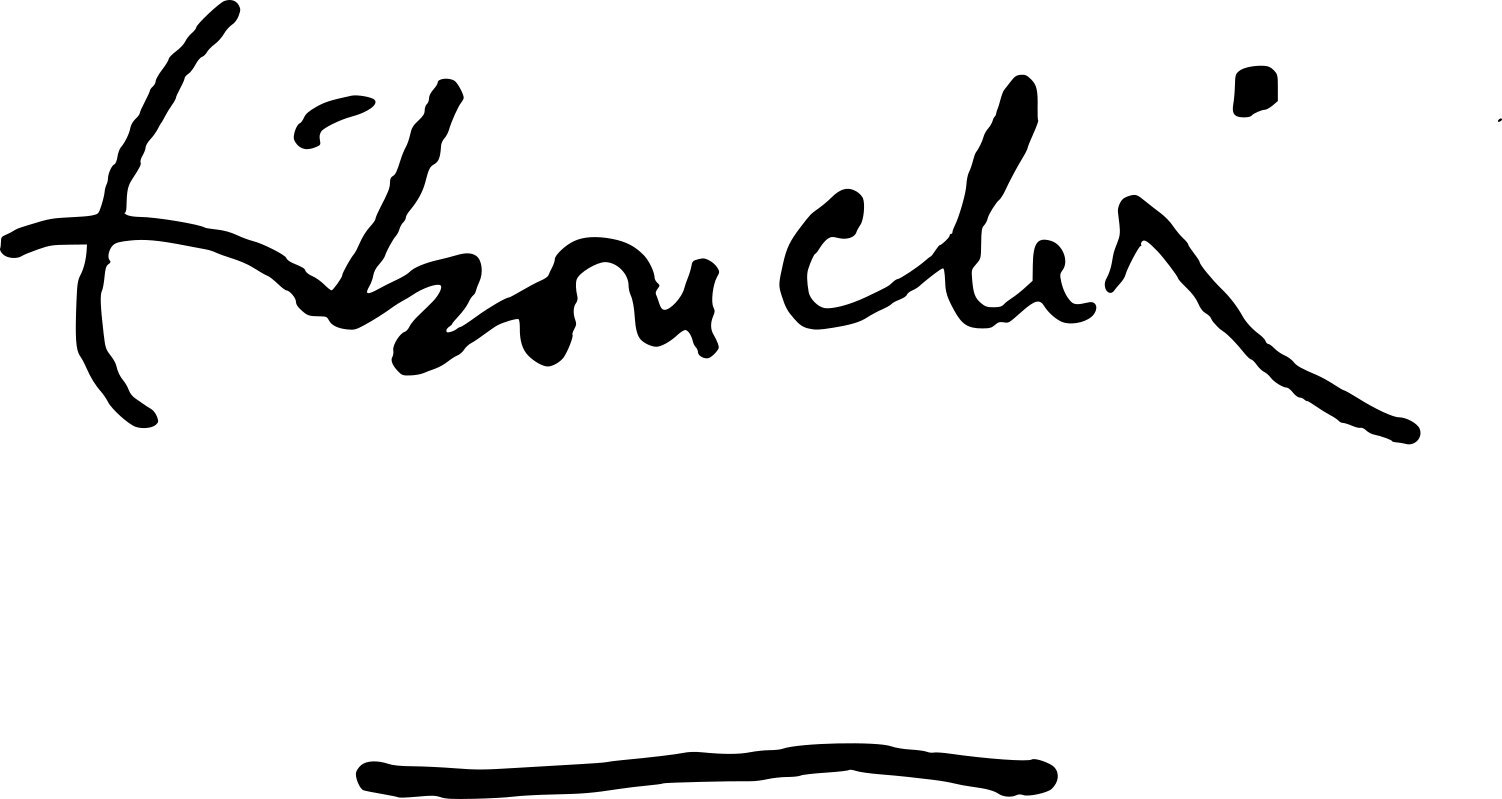
Signature of: hamid tibouchi